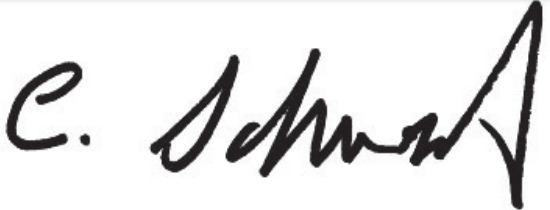
Signature of: charles schwertner